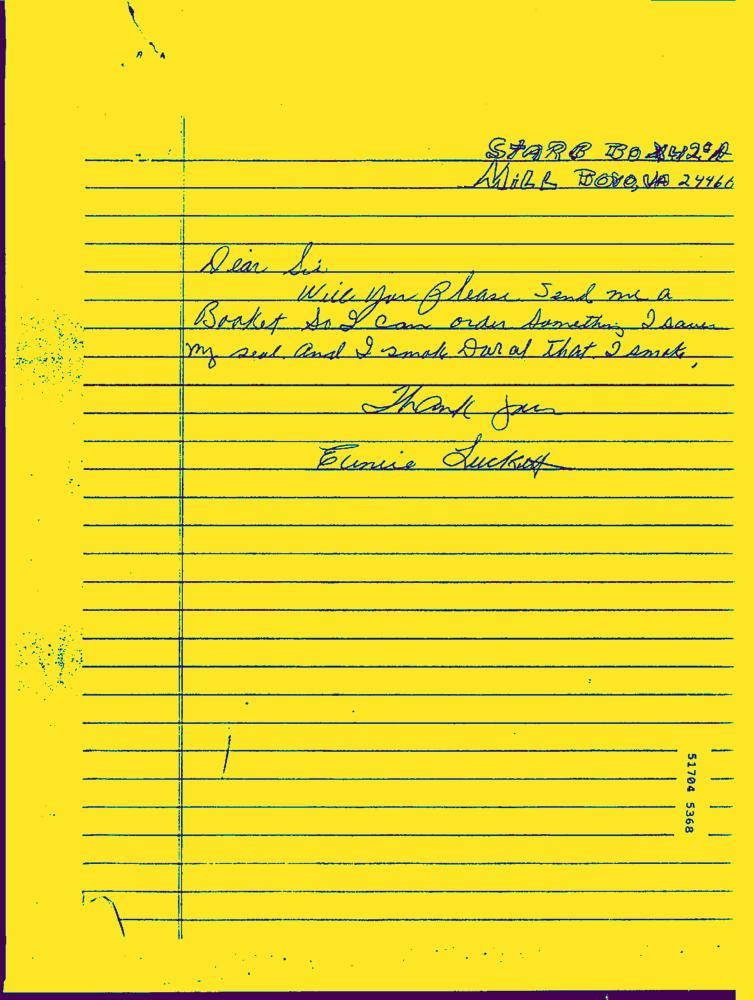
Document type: Hand-Written